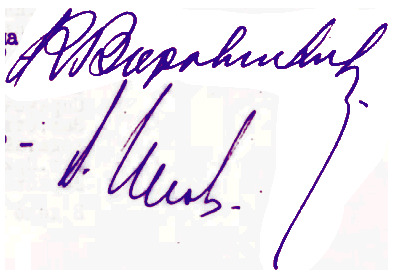
Signature of: kliment voroshilov